Patient: Female, age 73
A 73-year-old woman visited a local doctor complaining of persistent dry cough for three months. Chest computed tomography (CT) showed consolidation in the right lower lobe. She was considered to have bacterial pneumonia and received treatment with garenoxacin for one week, but her symptoms did not improve. Then, she was referred to our institution where she was diagnosed as having diabetes mellitus at 73 years old and received treatment with sitagliptin 50 mg/day. She had no history of smoking or dust exposure.
Her vital signs on the first visit included a heart rate of 73 beats/min, blood pressure of 110/63 mmHg, and body temperature of 35.9  C. Chest auscultation revealed fine crackles. She had no signs or symptoms of edema, arthritis, skin lesions characteristic of DM, myalgia, muscle tenderness, or muscle weakness.
Arterial blood gas analysis under ambient air showed a pH of 7.423, partial pressure of carbon dioxide of 39.7 mmHg, and partial pressure of oxygen (PaO2) of 74.3 mmHg. Laboratory findings were as follows: white blood cell count, 6300/mm3; neutrophils, 4300/mm3; eosinophils, 200/mm3; basophils, 0/mm3; monocytes, 400/mm3; lymphocytes, 1300/mm3; hemoglobin, 11.9 g/dL; platelet count, 26.3 x 104/mm3; serum total protein, 7.3 g/dL; albumin, 4.0 g/dL; normal liver transaminase; lactate dehydrogenase, 207 IU/L; creatine kinase, 72 U/L; creatinine, 0.68 mg/dL; C-reactive protein, 0.26 mg/dL; ferritin, 471 ng/mL; Krebs von den Lungen-6 (KL-6), 609 U/mL; surfactant protein-D, 42.0 ng/mL; and brain natriuretic peptide, 7.9 pg/mL. Her anti-nuclear antibody titer was x 40 with a homogeneous pattern. Rheumatoid factor, anti-cyclic citrullinated peptide antibody, anti-aminoacyl tRNA synthetase antibody, anti-Sjogren's-syndrome-related antigen A antibody, proteinase 3-anti-neutrophil cytoplasmic autoantibody (ANCA), and myeloperoxidase ANCA were all negative, as were beta-D glucan, Cryptococcus antigen, and interferon gamma release assay (QuantiFERON ). Pulmonary function testing showed obstructive respiratory dysfunction (Table 1). Chest radiography showed consolidation in the right lower lung field (Fig. 1). Chest high-resolution CT (HRCT) showed subpleural consolidation with volume reduction in the right lower lobe and localized ground-glass opacity in the left lower lobe (Fig. 2A). Bronchoalveolar lavage (BAL) obtained from the right B8b had a total cell count of 1.7 x 105 cells/mL (macrophages, 45.0%; lymphocytes, 48.1%; neutrophils, 2.3%; and eosinophils, 4.6%). The CD4/CD8 lymphocyte ratio was 2.2. No significant pathogens were cultured from the BAL. Transbronchial lung biopsy (TBLB) of the right B8a was performed, but no alveoli were present in the specimens.
We suspected that she might have cryptogenic organizing pneumonia, invasive mucinous adenocarcinoma, or malignant lymphoma. We treated her with prednisolone (PSL) 40 mg per day and observed the response to the treatment. Although she received PSL for two weeks, her pulmonary lesions did not improve (Fig. 2B). We discontinued the PSL and performed TBLB of the right B10, but only a few atypical cells were present in the specimens. Two months after discontinuation of the PSL, chest HRCT showed slight worsening of the left lower lobe consolidation (Fig. 2C). A SLB of the right upper lobe was performed to obtain a definitive diagnosis. The specimen showed subpleural perilobular airspace organization and fibrosis, subpleural fibroelastosis, and inflammation in the respiratory bronchioles (Fig. 3). We considered that she had ILD, but we could not specifically diagnose ILD based on these pathological findings. Therefore, we determined that she had unclassifiable idiopathic interstitial pneumonia.
One month after SLB (6 months after the first visit), cracking and hyperkeratosis of the tips and margins of her fingers (mechanic's hand) and erythematous papules on the dorsum of the right proximal interphalangeal joints and distal interphalangeal joints (Gottron's papules) appeared (Fig. 4). Manual muscle testing revealed no weakness of the muscles, and electromyography showed no myogenic changes. Arterial blood gas analysis under ambient air showed a PaO2 of 78.1 mmHg. Her levels of lactate dehydrogenase of 270 U/L, KL-6 of 789 U/mL, surfactant protein-D of 130 ng/mL, ferritin of 477 ng/mL, and C-reactive protein of 1.62 mg/dL were all elevated. The anti-MDA5 antibody index was 665 (normal: <32). Her levels of creatine kinase of 51 U/L, myoglobin of <21 ng/dL, and aldolase of 5.2 IU/L were not elevated. Chest HRCT showed worsening of the bilateral subpleural consolidation and ground-glass opacity (Fig. 5A). On the basis of these findings, we held a multidisciplinary discussion and made a diagnosis of anti-MDA5 antibody-positive CADM associated with ILD. She was then treated with PSL, tacrolimus, and intravenous (IV) cyclophosphamide, and she was administered trimethoprim/sulfamethoxazole as prophylaxis for pneumocystis pneumonia. IV cyclophosphamide was discontinued after two cycles because cytomegalovirus (CMV) infection and invasive pulmonary aspergillosis developed. After the treatment was initiated, her clinical symptoms improved, and her KL-6 and ferritin levels decreased (Fig. 6). Six months after starting the treatment, chest HRCT showed improvement of the consolidation and ground-glass opacity (Fig. 5B and C). Subsequently, the anti-MDA5 antibody index was measured in cryopreserved serum obtained on her first admission, and it proved to be 740.
Keywords: anca, cytoplasmic autoantibody, anti-melanoma differentiation-associated gene 5, bal, bronchoalveolar lavage, cadm, clinically amyopathic dermatomyositis, cmv, cytomegalovirus, ct, computed tomography, clinically amyopathic dermatomyositis, dm, dermatomyositis, hrct, high-resolution computed tomography, ild, interstitial lung disease, ivcy, intravenous cyclophosphamide, interstitial lung disease, kl-6, krebs von den lungen-6, mda5, anti-melanoma differentiation-associated gene 5, psl, prednisolone, pao2, partial pressure of oxygen, rp-ild, rapidly progressive interstitial lung disease, slb, surgical lung biopsy, slowly progressive, surgical lung biopsy, tblb, transbronchial lung biopsy
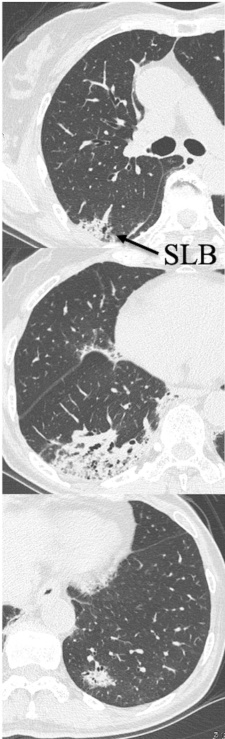
Image caption: Pulmonary findings of chest high-resolution computed tomography. six months after starting the treatment, these findings had improved.